Question: How is the history relevant to the case?
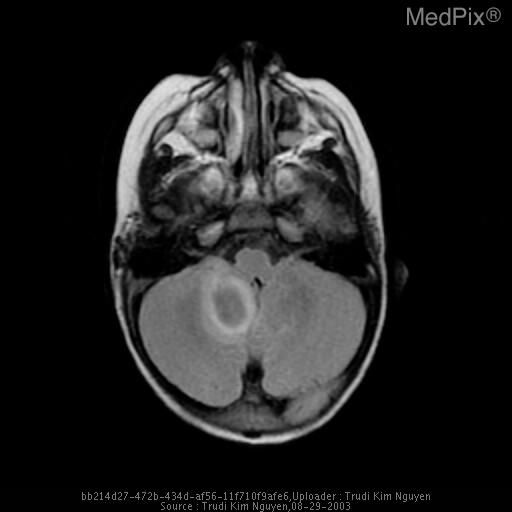
Answer: The patient's history of 21 month old male with high fever, mental status changes and possible seizure. is key in understanding the case.